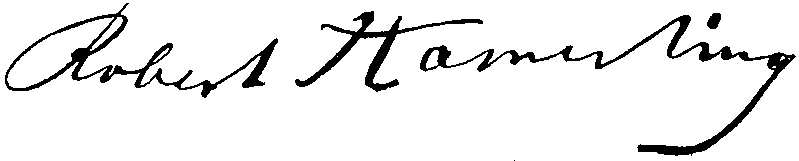
Signature of: robert hamerling